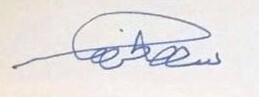
Signature of: sulaiman al kharashi